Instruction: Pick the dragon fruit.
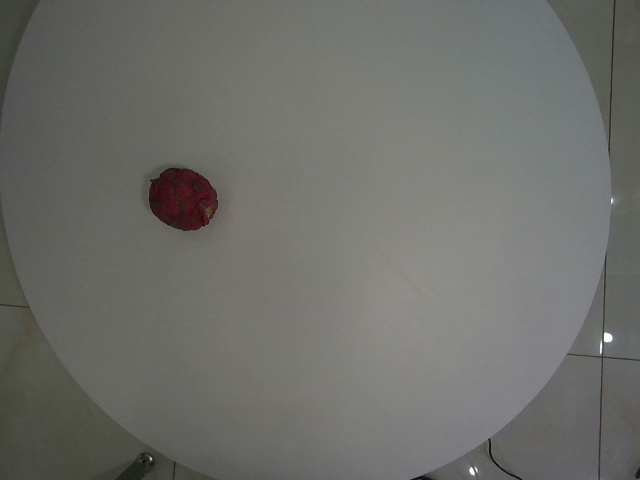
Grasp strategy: vertical